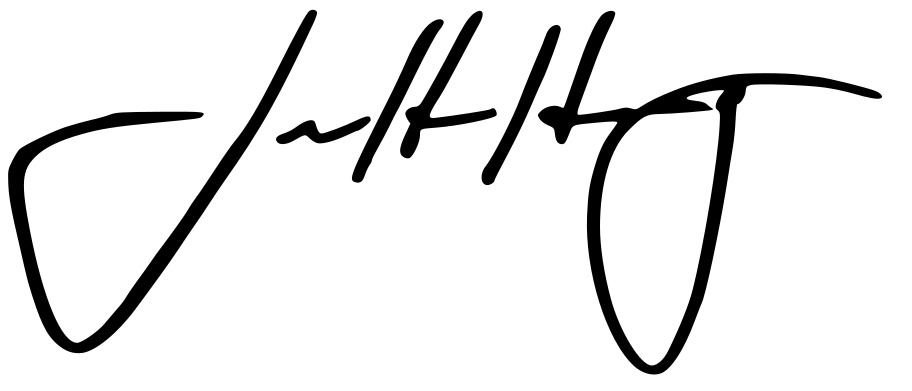
Signature of: jensen huang